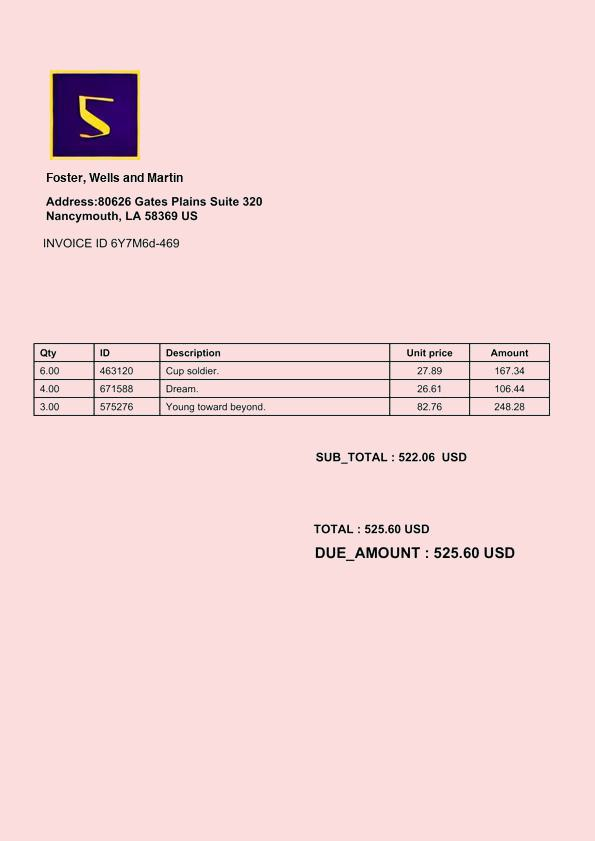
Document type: Invoice